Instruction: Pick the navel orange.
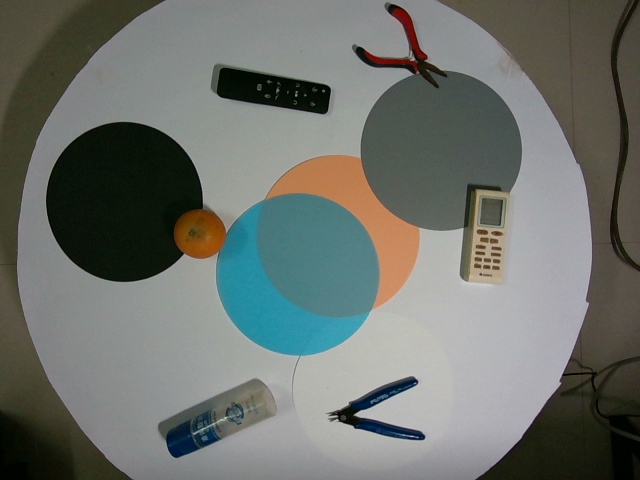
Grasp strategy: vertical